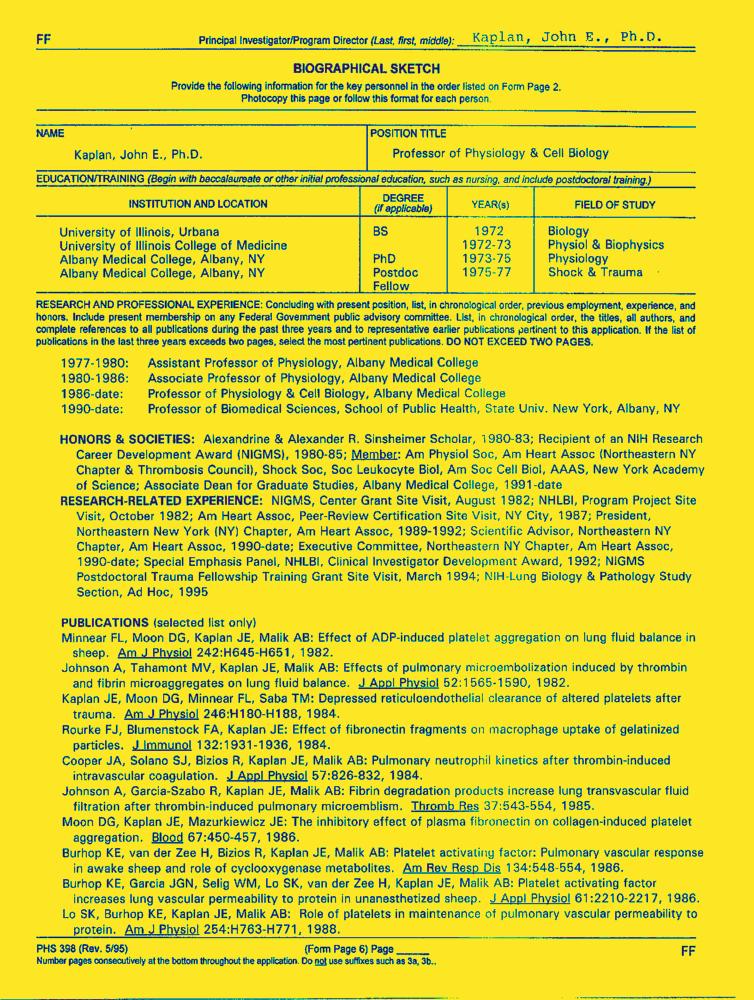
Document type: Resume-Doc